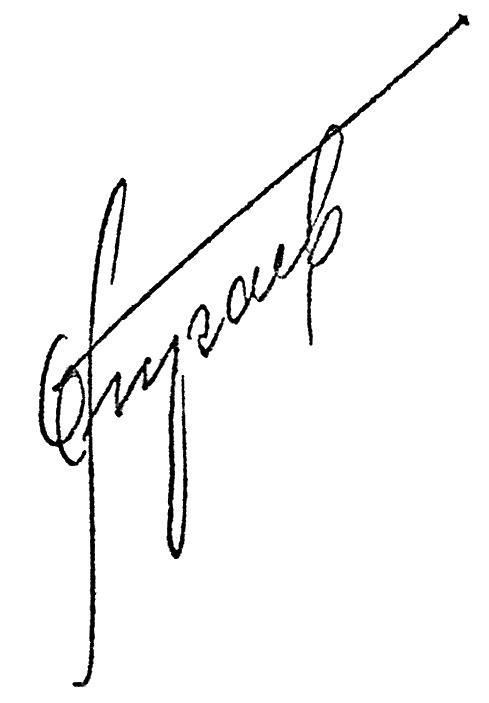
Signature of: boris bugayev